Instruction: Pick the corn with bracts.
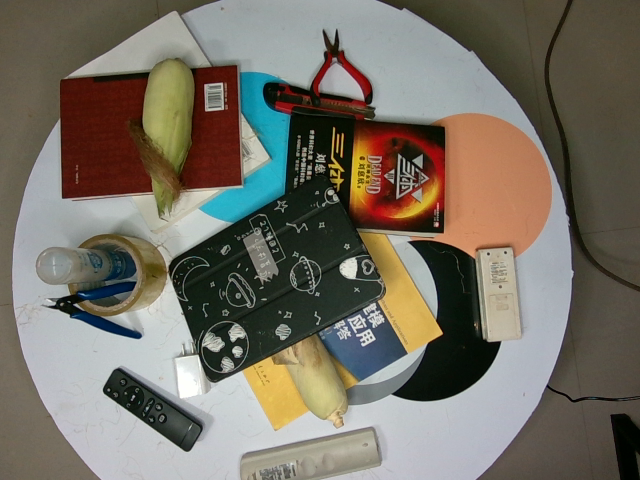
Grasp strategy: vertical